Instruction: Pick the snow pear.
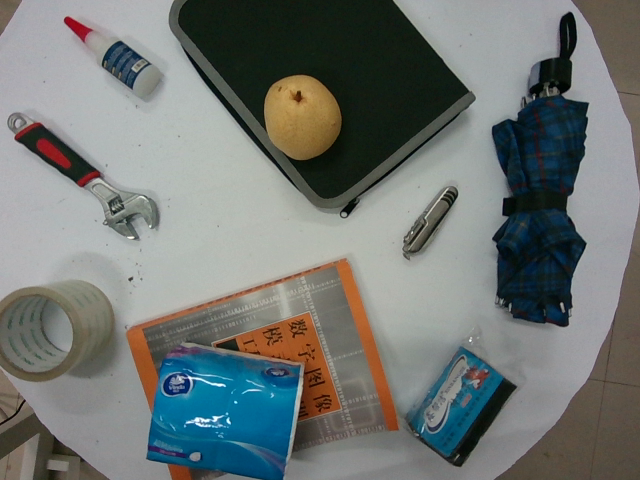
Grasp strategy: vertical